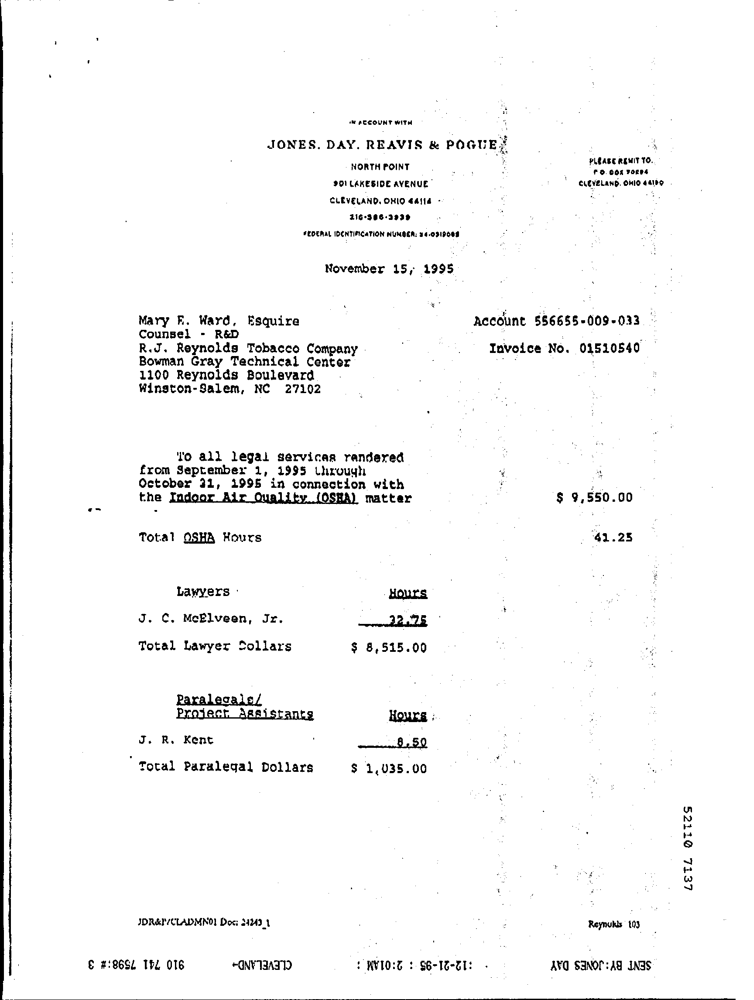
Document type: Invoice